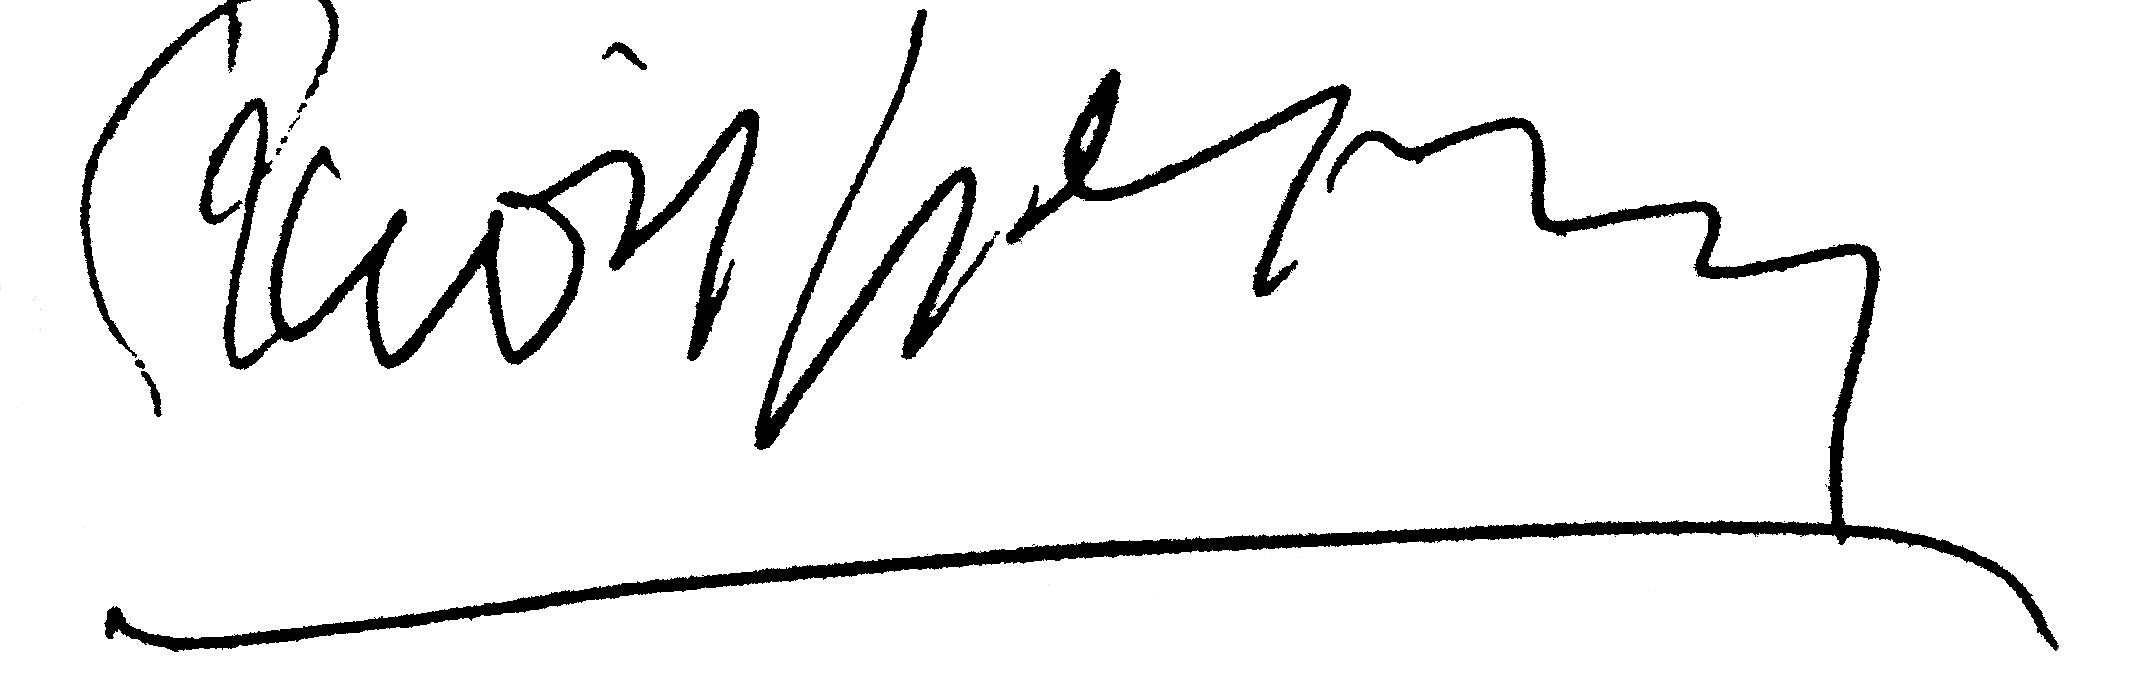
Signature of: ramón escovar salom